Question: What was observed in the imaging?
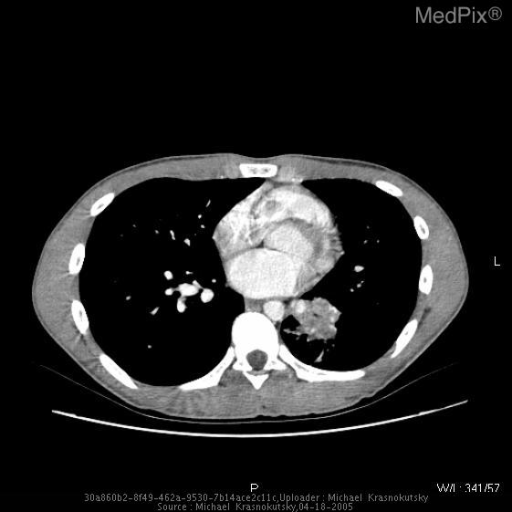
Answer: The imaging shows •  Chest radiograph demonstrates opacity in LLL.   Thin slice CT with IV contrast in arterial phase demonstrates no abnormal vessels extending to this consolidation to indicate that this may be a sequestration.

•  A repeat chest radiograph and a CT after 10 day antibiotic therapy demonstrates partial resolution of retrocardiac opacity.  CT shows segmental bronchiectasis most likely resulting from numerous prior infections. Thin slice CT with IV contrast in arterial phase demonstrates no abnormal vessels extending to the consolidation.  Bronchial walls are seen enhancing with contrast.  Lower density material most likely represents mucous and purulent material..